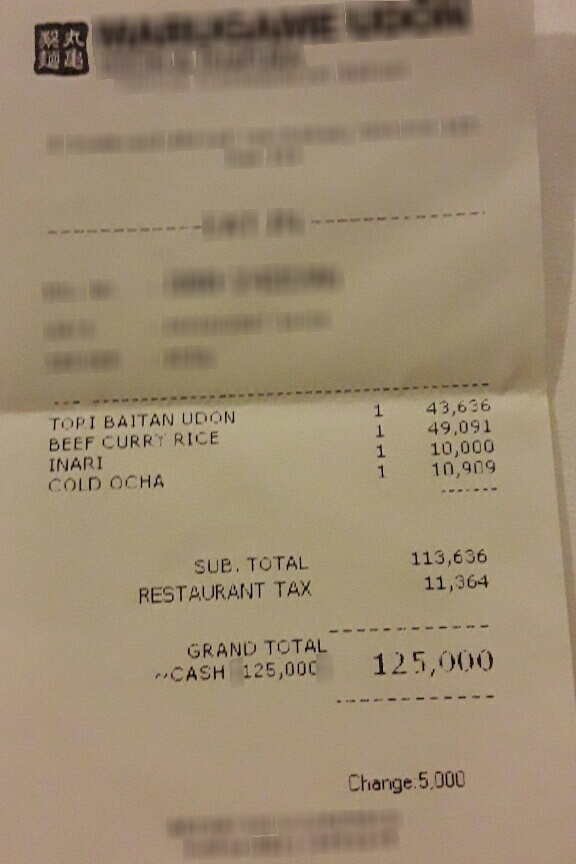
Number of items: 4
Subtotal: 113,636
Tax: 11,364
Total: 125,000
OCR text regions:
text: TORI
text: BAITAN
text: UDON
text: 43,636
text: 1
text: GRAND
text: TOTAL
text: 125,000
text: ~CASH
text: 125,000
text: Change:
text: 5,000
text: SUB.
text: TOTAL
text: 113,636
text: RESTAURANT
text: TAX
text: 11,364
text: BEEF
text: CURRY
text: RICE
text: 49,091
text: 1
text: INARI
text: 10,000
text: 1
text: COLD
text: OCHA
text: 10,909
text: 1